Question: What is the address or location of the property listed in the document?
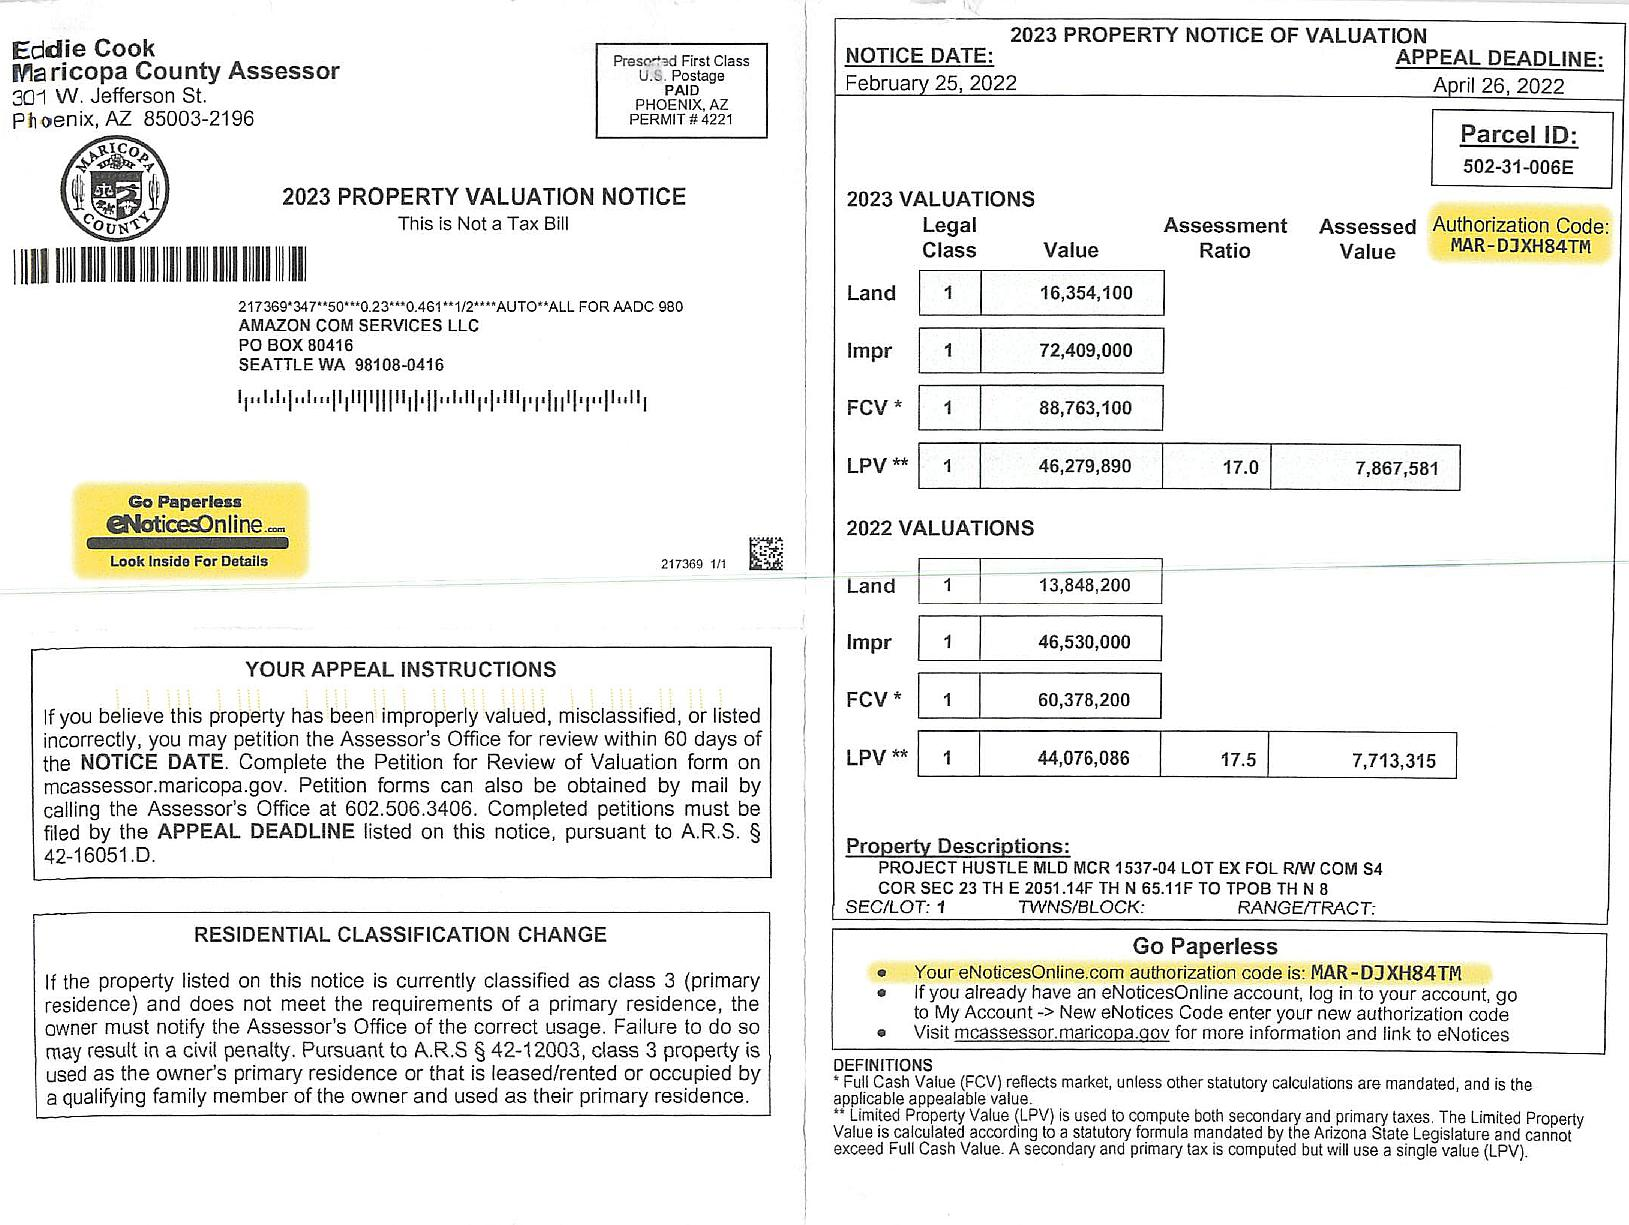
Answer: "PROJECT HUSTLE"